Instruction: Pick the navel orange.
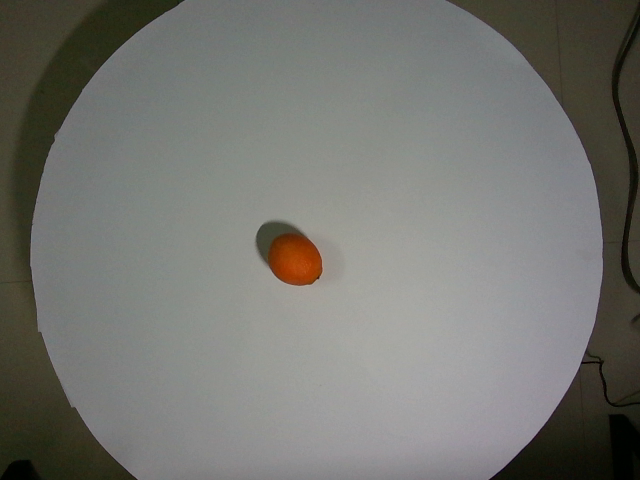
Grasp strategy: vertical